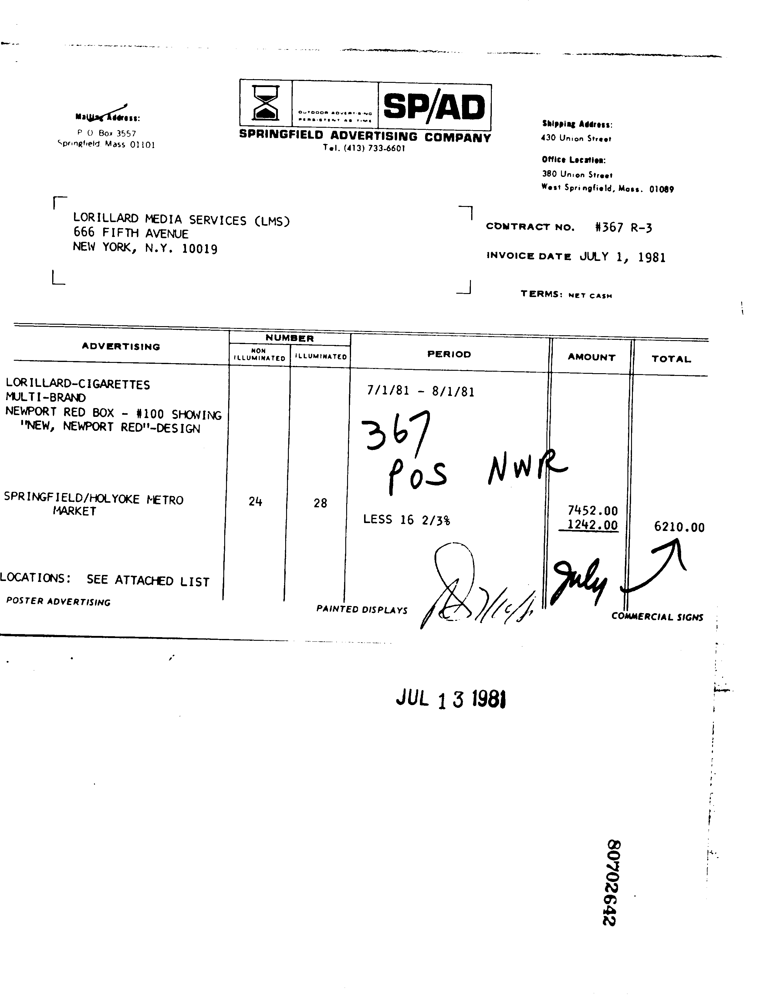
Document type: Invoice